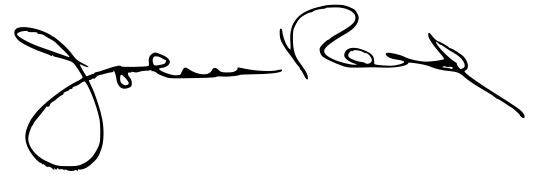
Signature of: john reed